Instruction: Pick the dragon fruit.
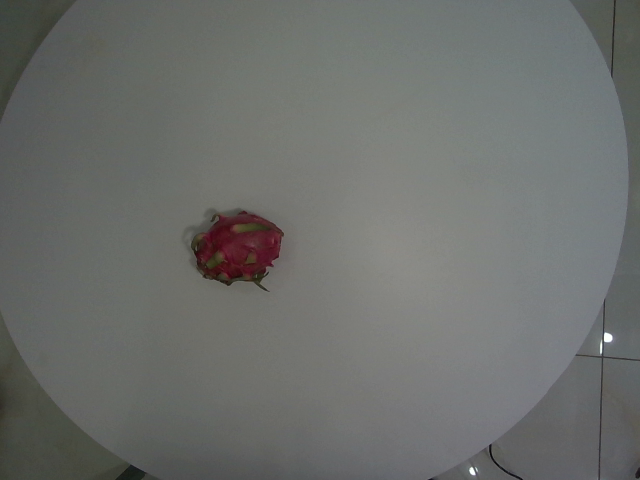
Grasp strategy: vertical